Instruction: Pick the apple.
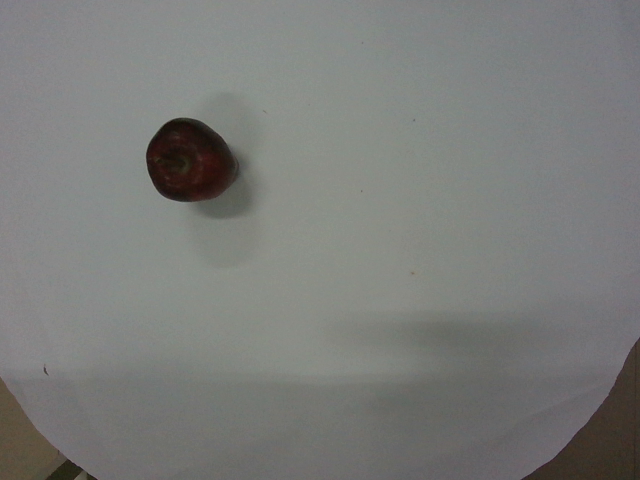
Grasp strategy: vertical